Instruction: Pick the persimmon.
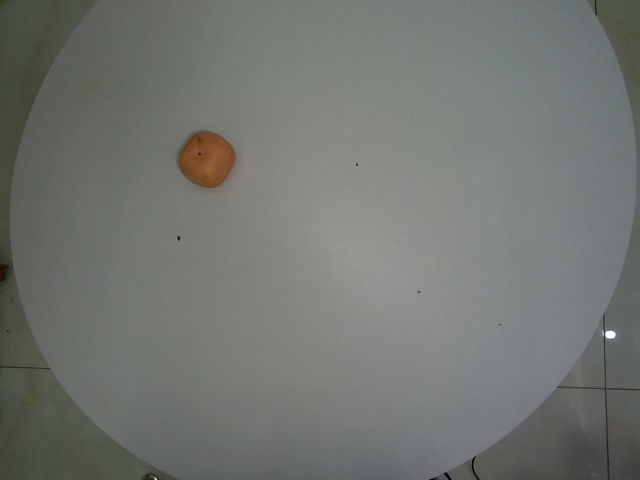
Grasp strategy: vertical